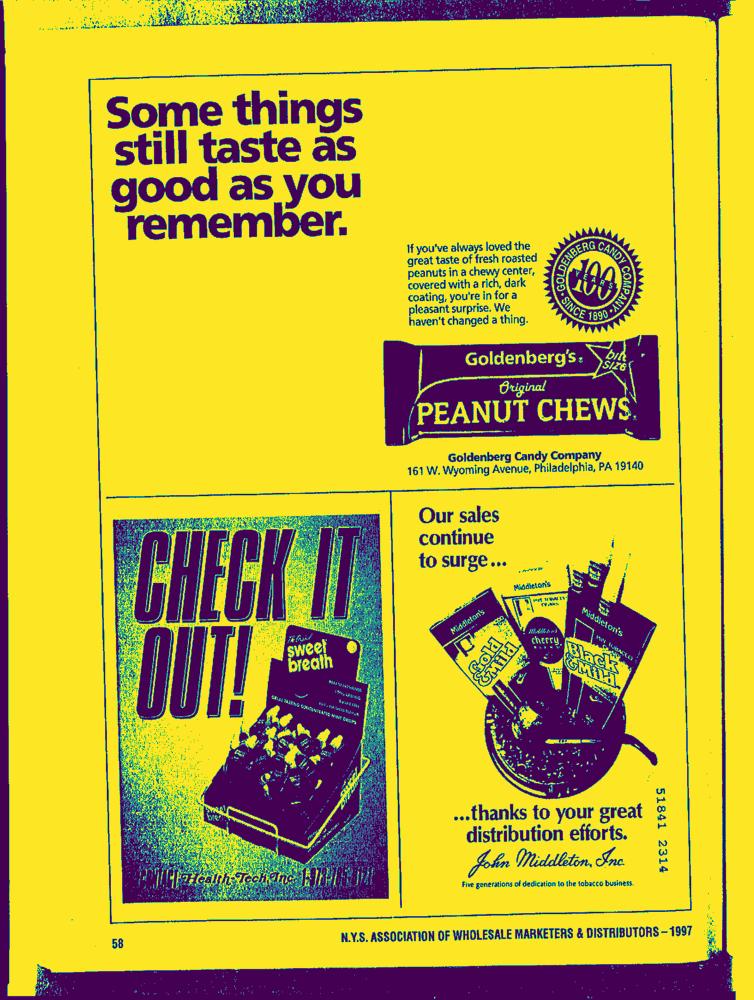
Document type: AD